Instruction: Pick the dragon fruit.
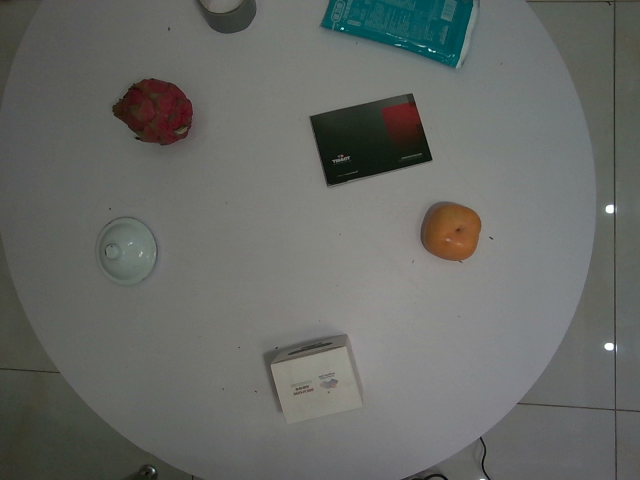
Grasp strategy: vertical